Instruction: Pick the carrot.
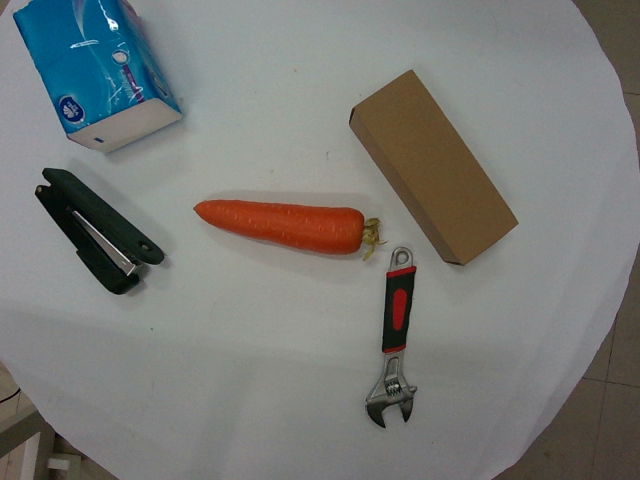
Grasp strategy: vertical